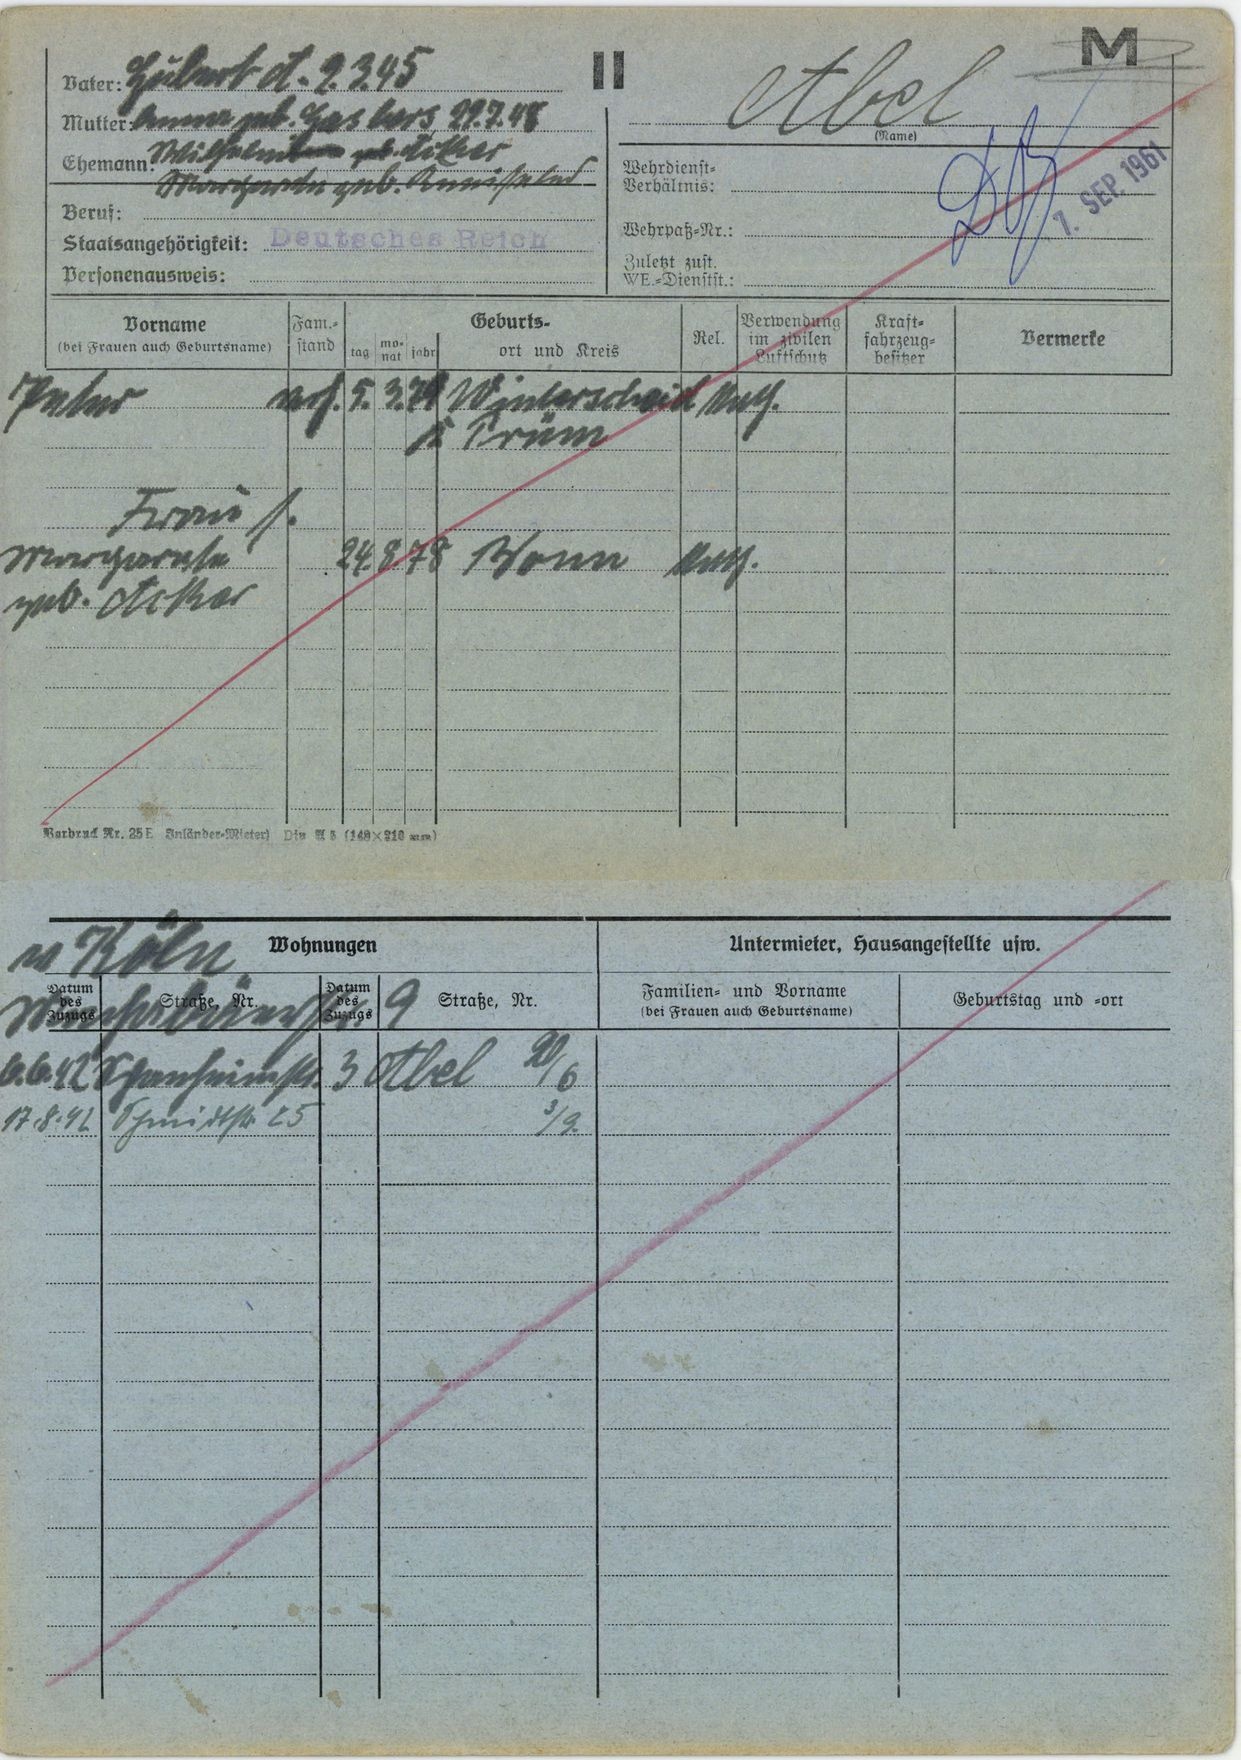
Abel